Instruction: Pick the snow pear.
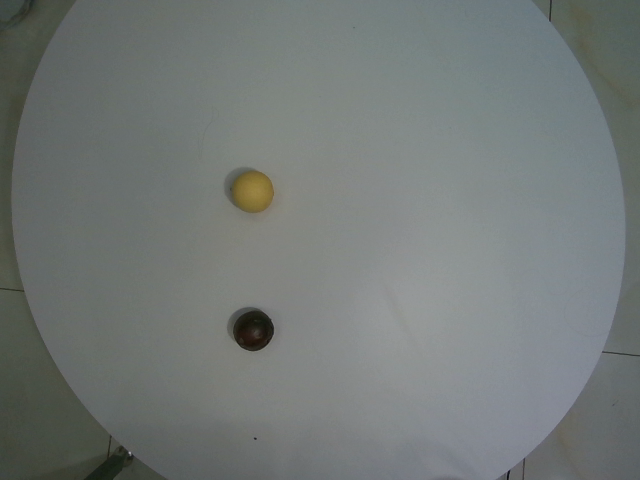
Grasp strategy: vertical